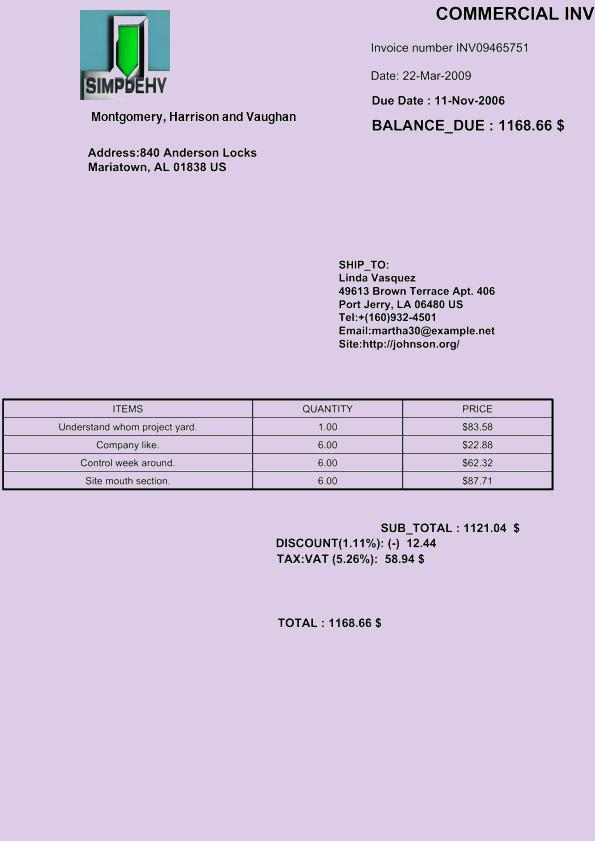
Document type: Invoice